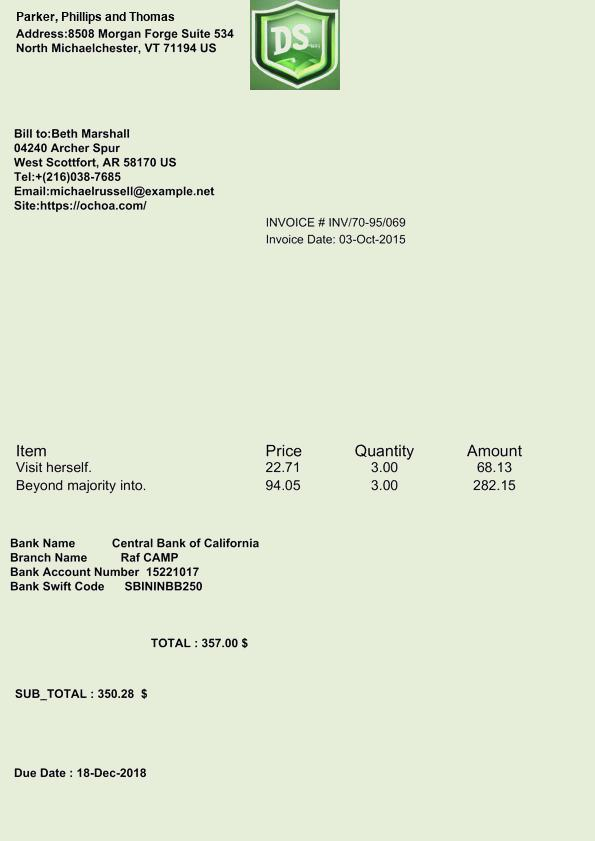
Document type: Invoice